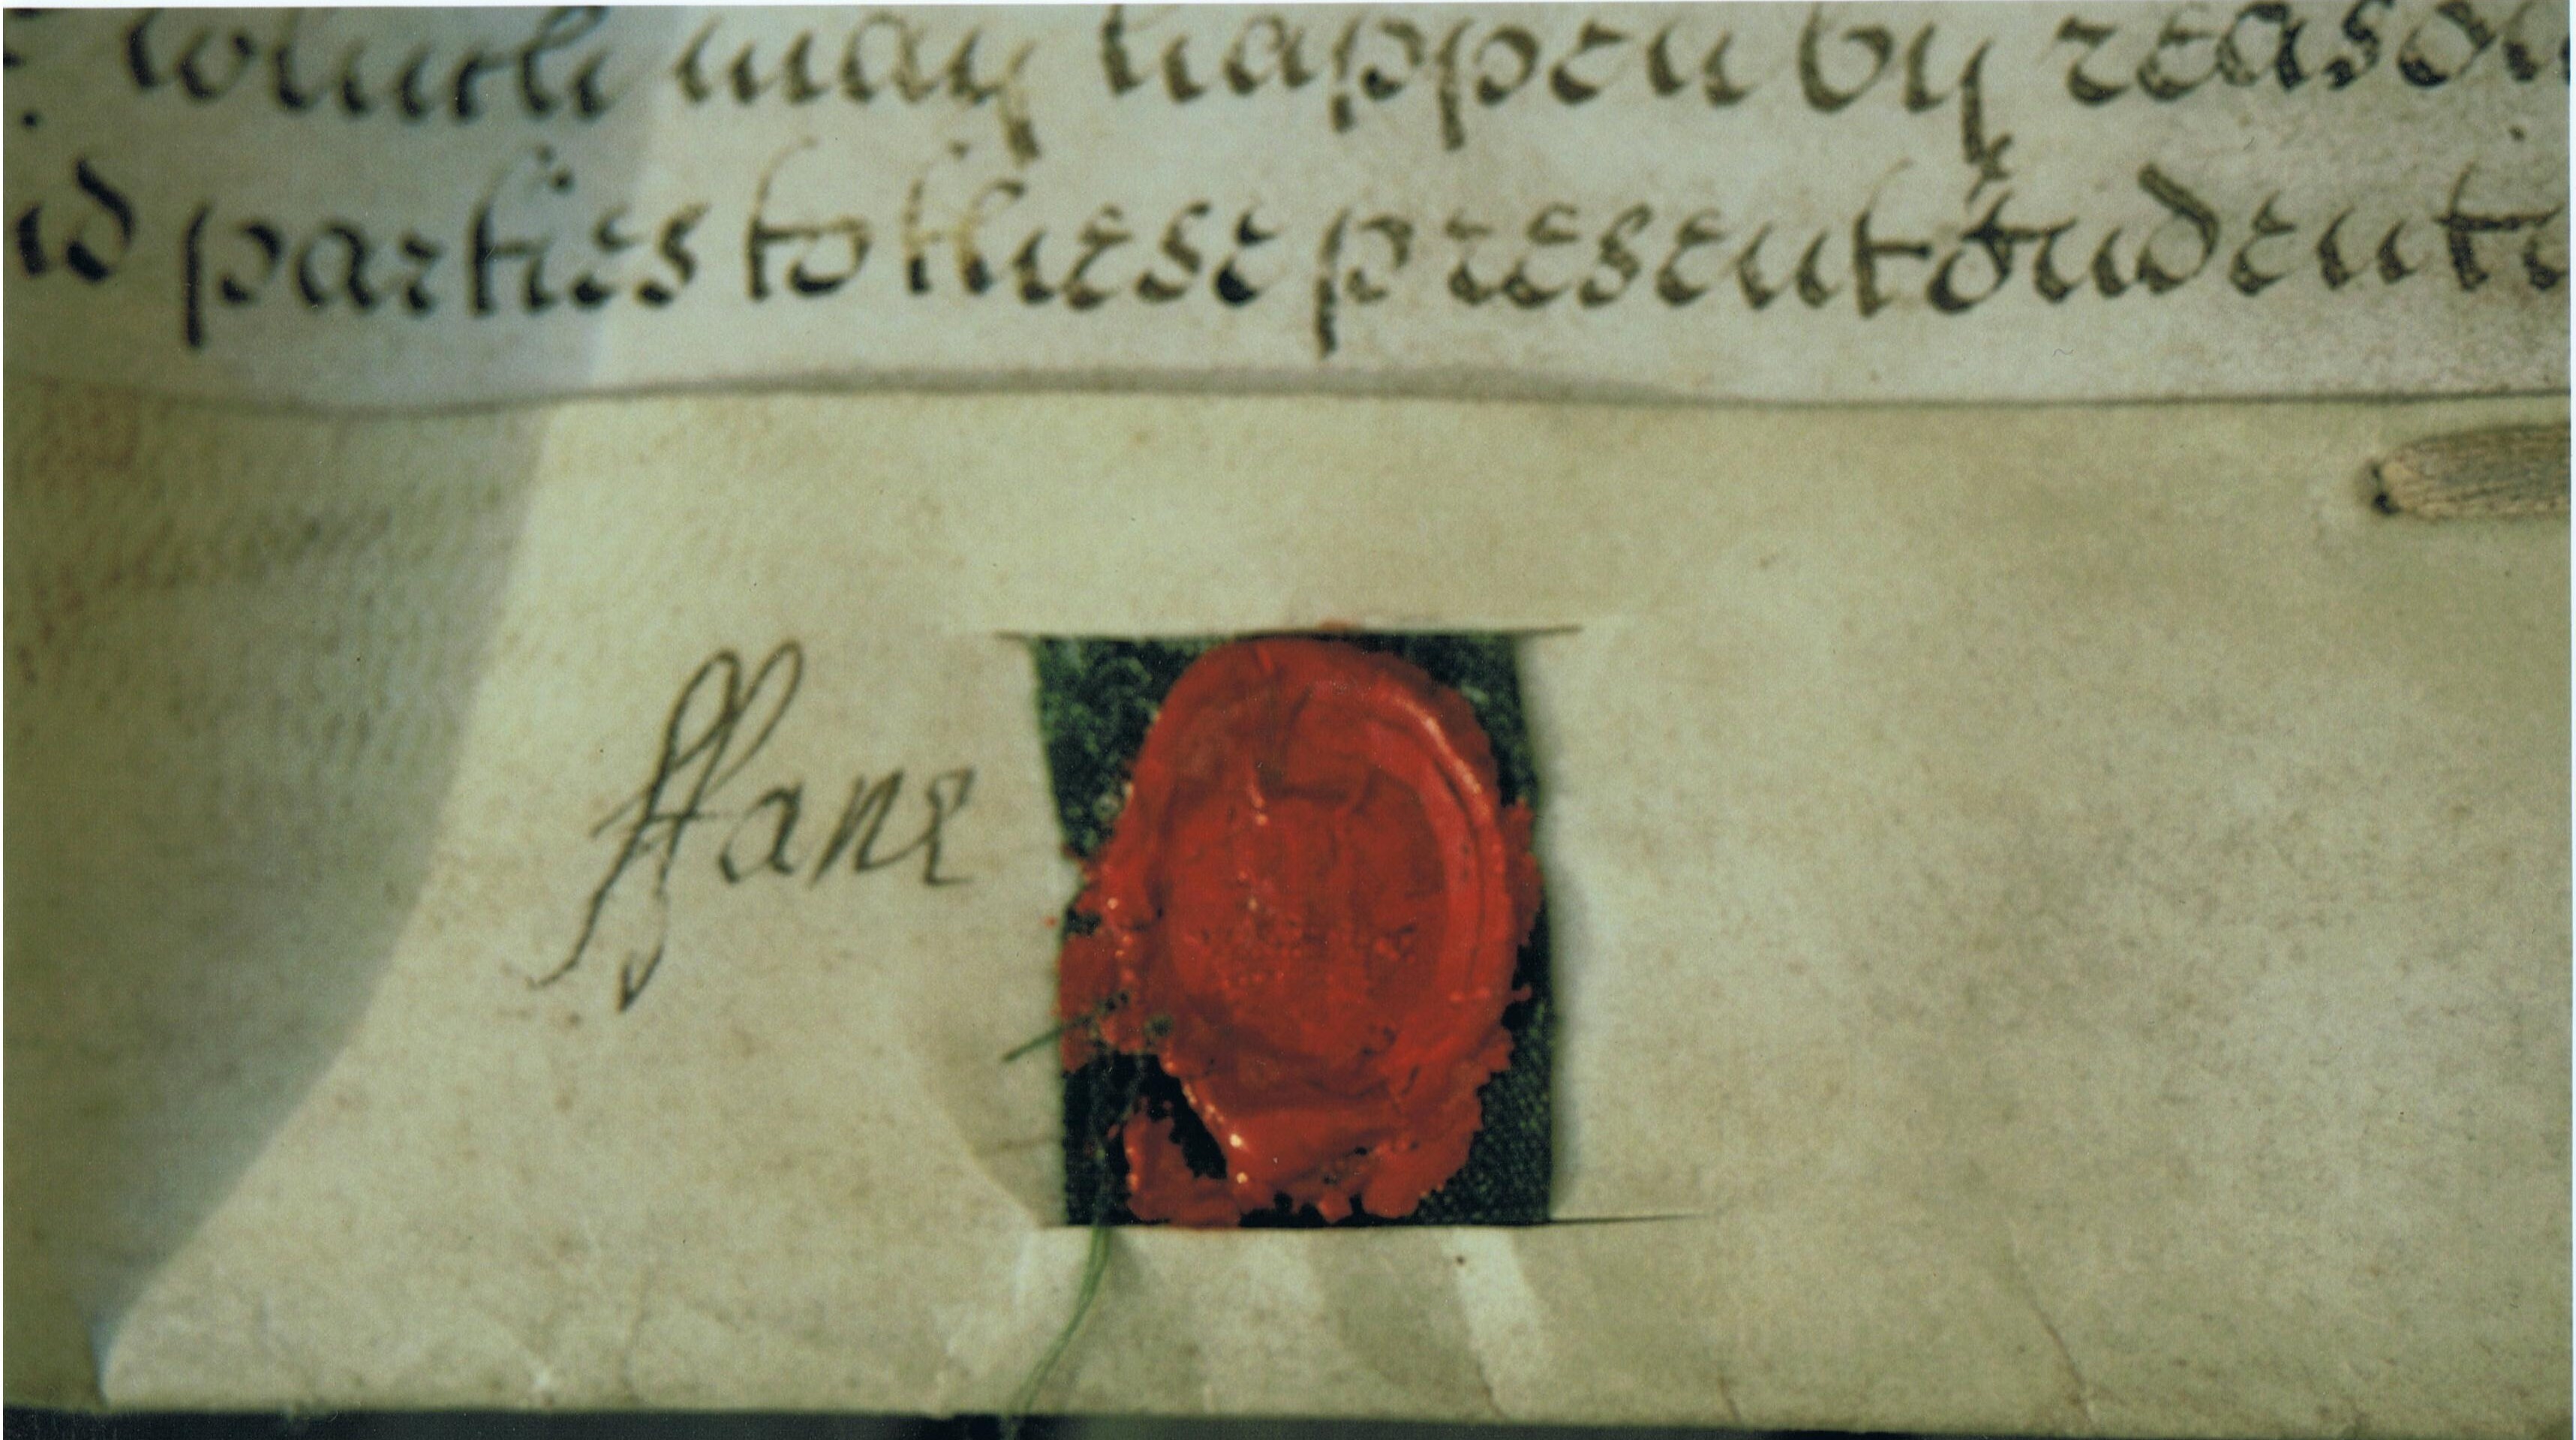
Signature of: charles fane 1st viscount fane